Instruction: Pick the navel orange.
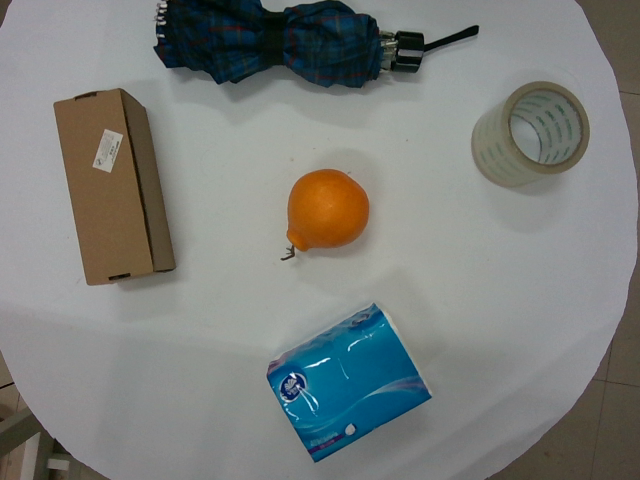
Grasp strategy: vertical